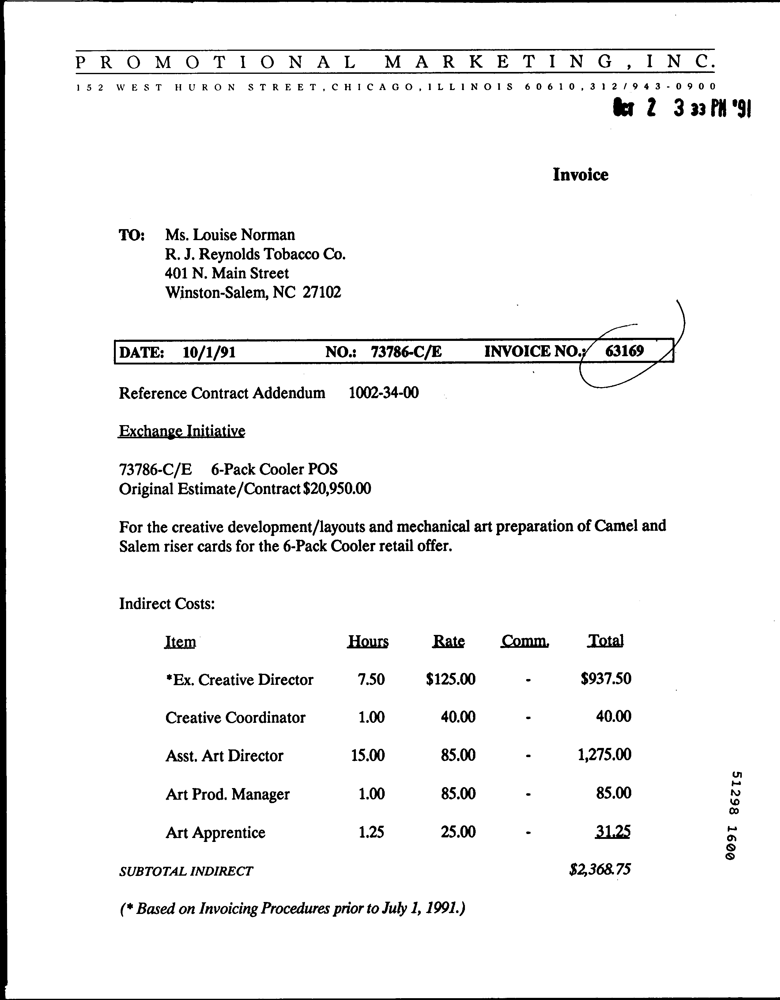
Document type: Invoice